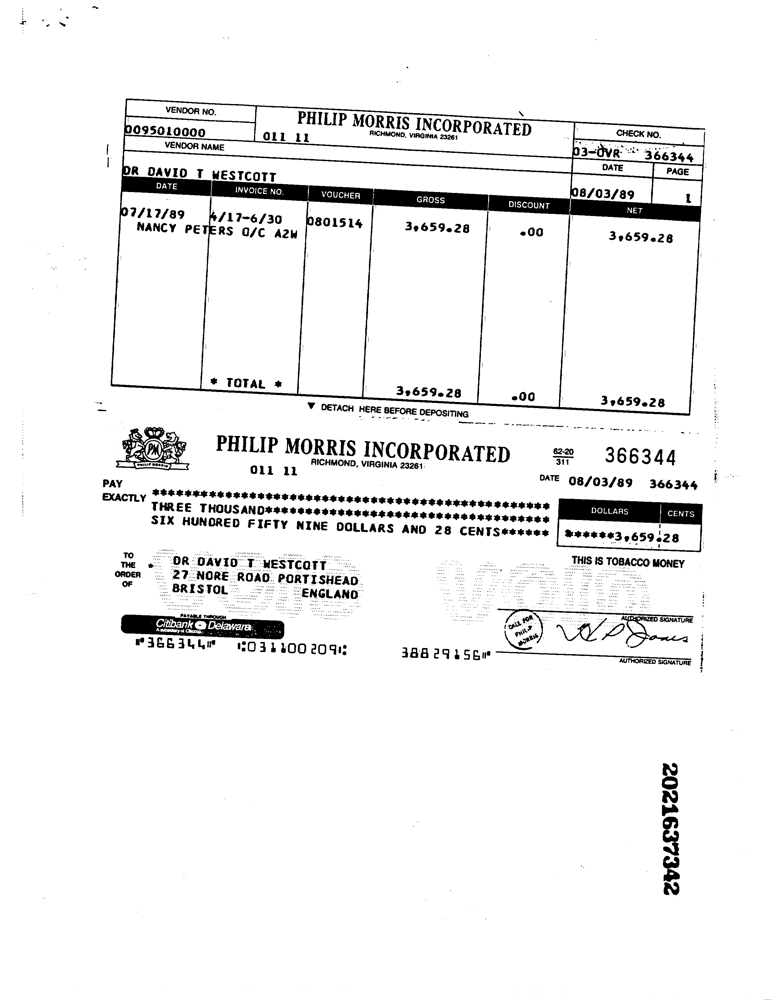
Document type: Invoice